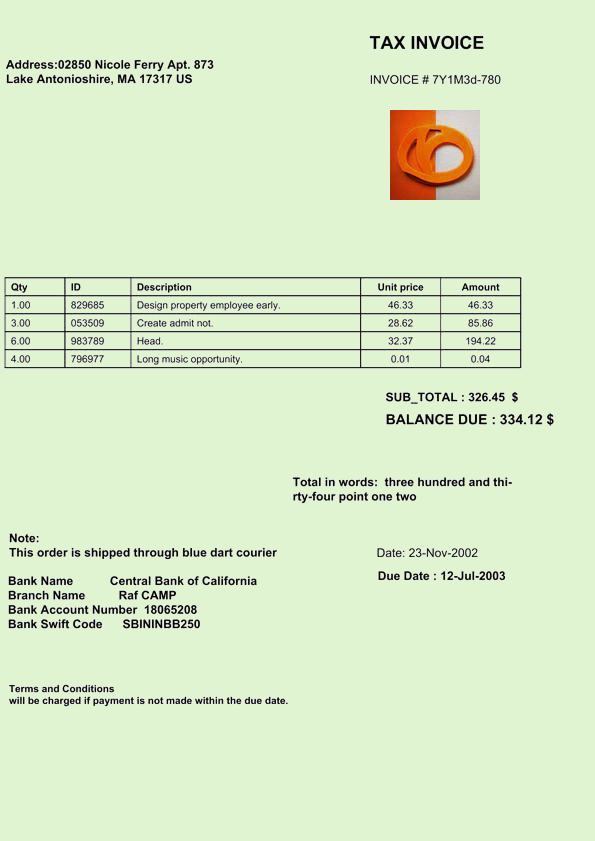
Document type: Invoice